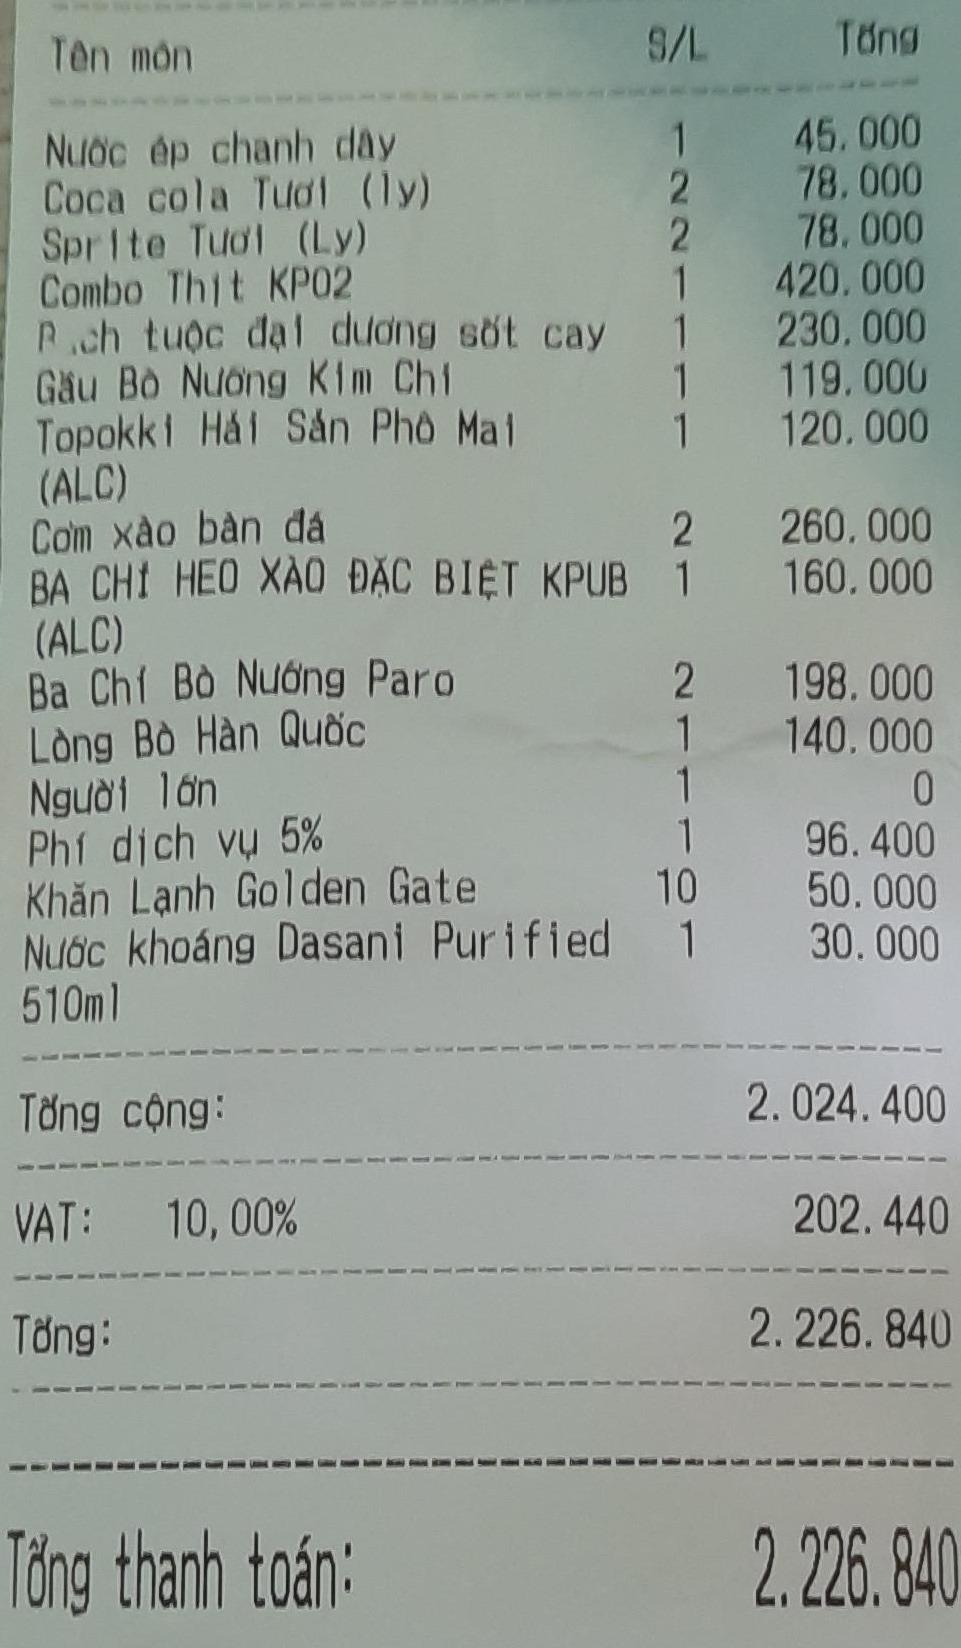
<table>
<tr>
<th>Tên món</th>
<th>S/L</th>
<th>Tổng</th>
</tr>
<tr>
<td>Nước ép chanh dây</td>
<td>1</td>
<td>45.000</td>
</tr>
<tr>
<td>Coca cola Tươi (ly)</td>
<td>2</td>
<td>78.000</td>
</tr>
<tr>
<td>Sprite Tươi (Ly)</td>
<td>2</td>
<td>78.000</td>
</tr>
<tr>
<td>Combo Thit KP02</td>
<td>1</td>
<td>420.000</td>
</tr>
<tr>
<td>P.ch tuộc đại dương sốt cay</td>
<td>1</td>
<td>230.000</td>
</tr>
<tr>
<td>Gâu Bò Nướng Kim Chi</td>
<td>1</td>
<td>119.000</td>
</tr>
<tr>
<td>Topokki Hải Sản Phô Mai (ALC)</td>
<td>1</td>
<td>120.000</td>
</tr>
<tr>
<td>Cơm xào bàn đá</td>
<td>2</td>
<td>260.000</td>
</tr>
<tr>
<td>BA CHI HEO XAO ĐẶC BIỆT KPUB (ALC)</td>
<td>1</td>
<td>160.000</td>
</tr>
<tr>
<td>Ba Chỉ Bò Nướng Paro</td>
<td>2</td>
<td>198.000</td>
</tr>
<tr>
<td>Lòng Bò Hàn Quốc</td>
<td>1</td>
<td>140.000</td>
</tr>
<tr>
<td>Người lớn</td>
<td>1</td>
<td>0</td>
</tr>
<tr>
<td>Phí dịch vụ 5%</td>
<td>1</td>
<td>96.400</td>
</tr>
<tr>
<td>Khăn Lạnh Golden Gate</td>
<td>10</td>
<td>50.000</td>
</tr>
<tr>
<td>Nước khoáng Dasani Purified 510ml</td>
<td>1</td>
<td>30.000</td>
</tr>
</table>

Tổng cộng: 2.024.400

VAT: 10,00% 202.440

Tổng: 2.226.840

Tổng thanh toán: 2.226.840